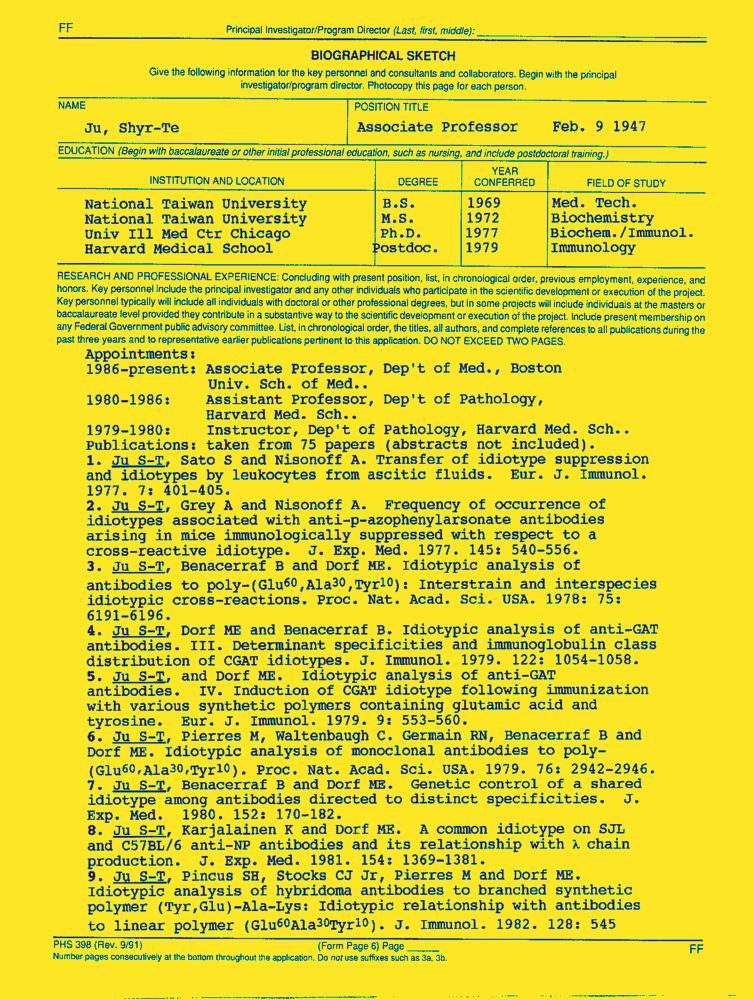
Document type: Resume-Doc